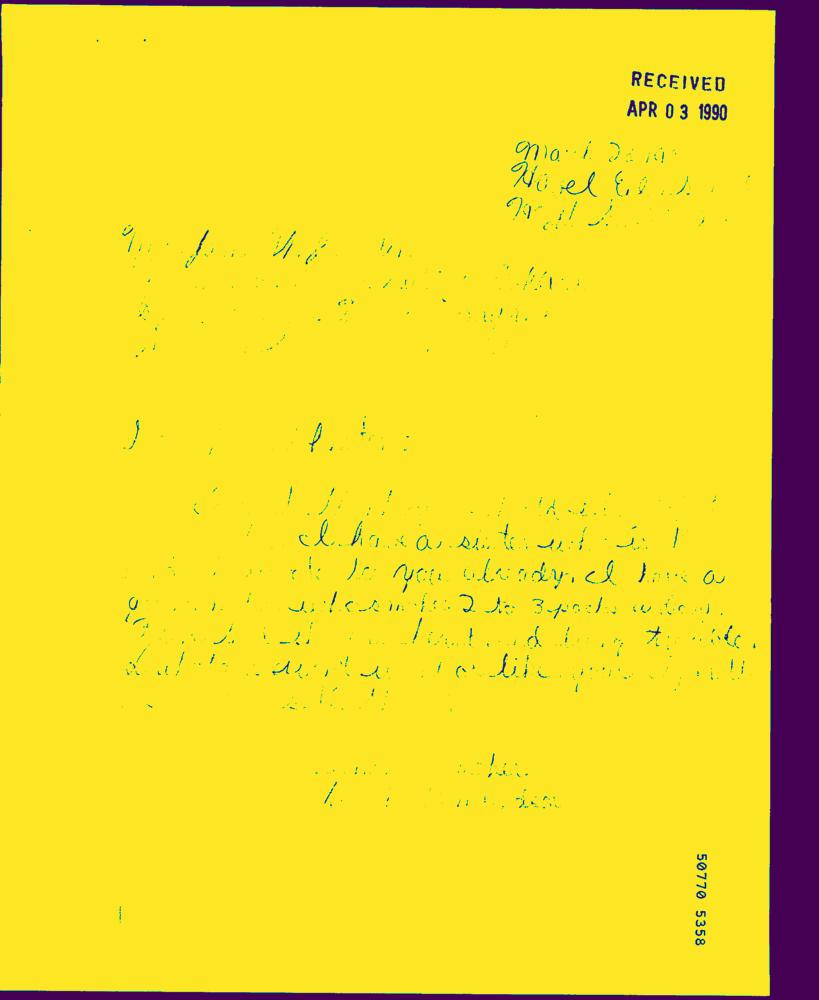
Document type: Hand-Written